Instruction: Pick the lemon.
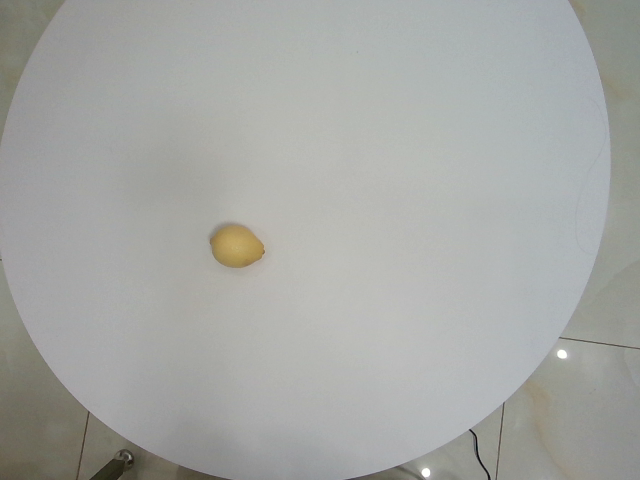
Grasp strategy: vertical